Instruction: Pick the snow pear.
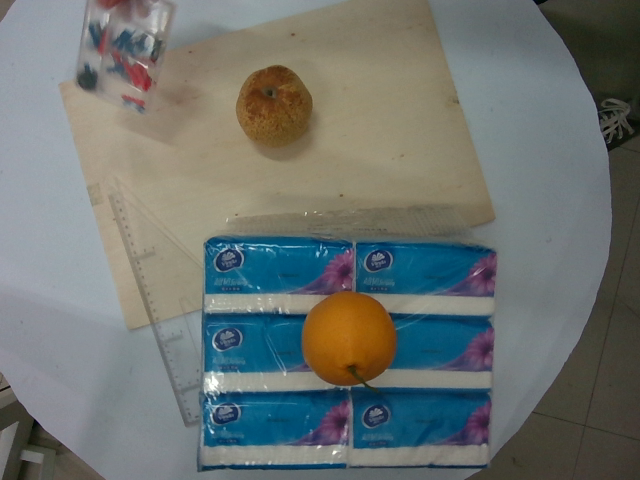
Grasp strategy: vertical